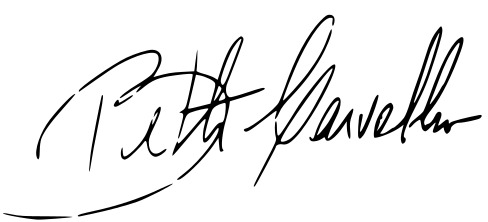
Signature of: beth carvalho